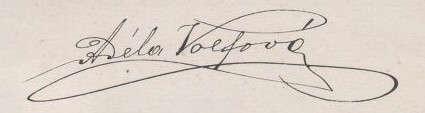
Signature of: adéla volfová